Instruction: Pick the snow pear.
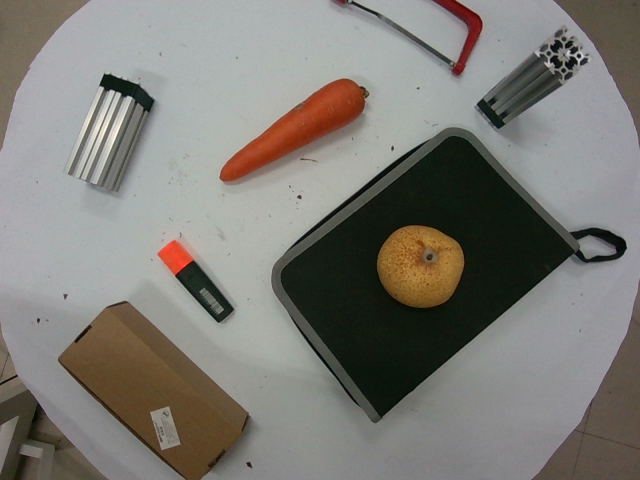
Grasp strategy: vertical